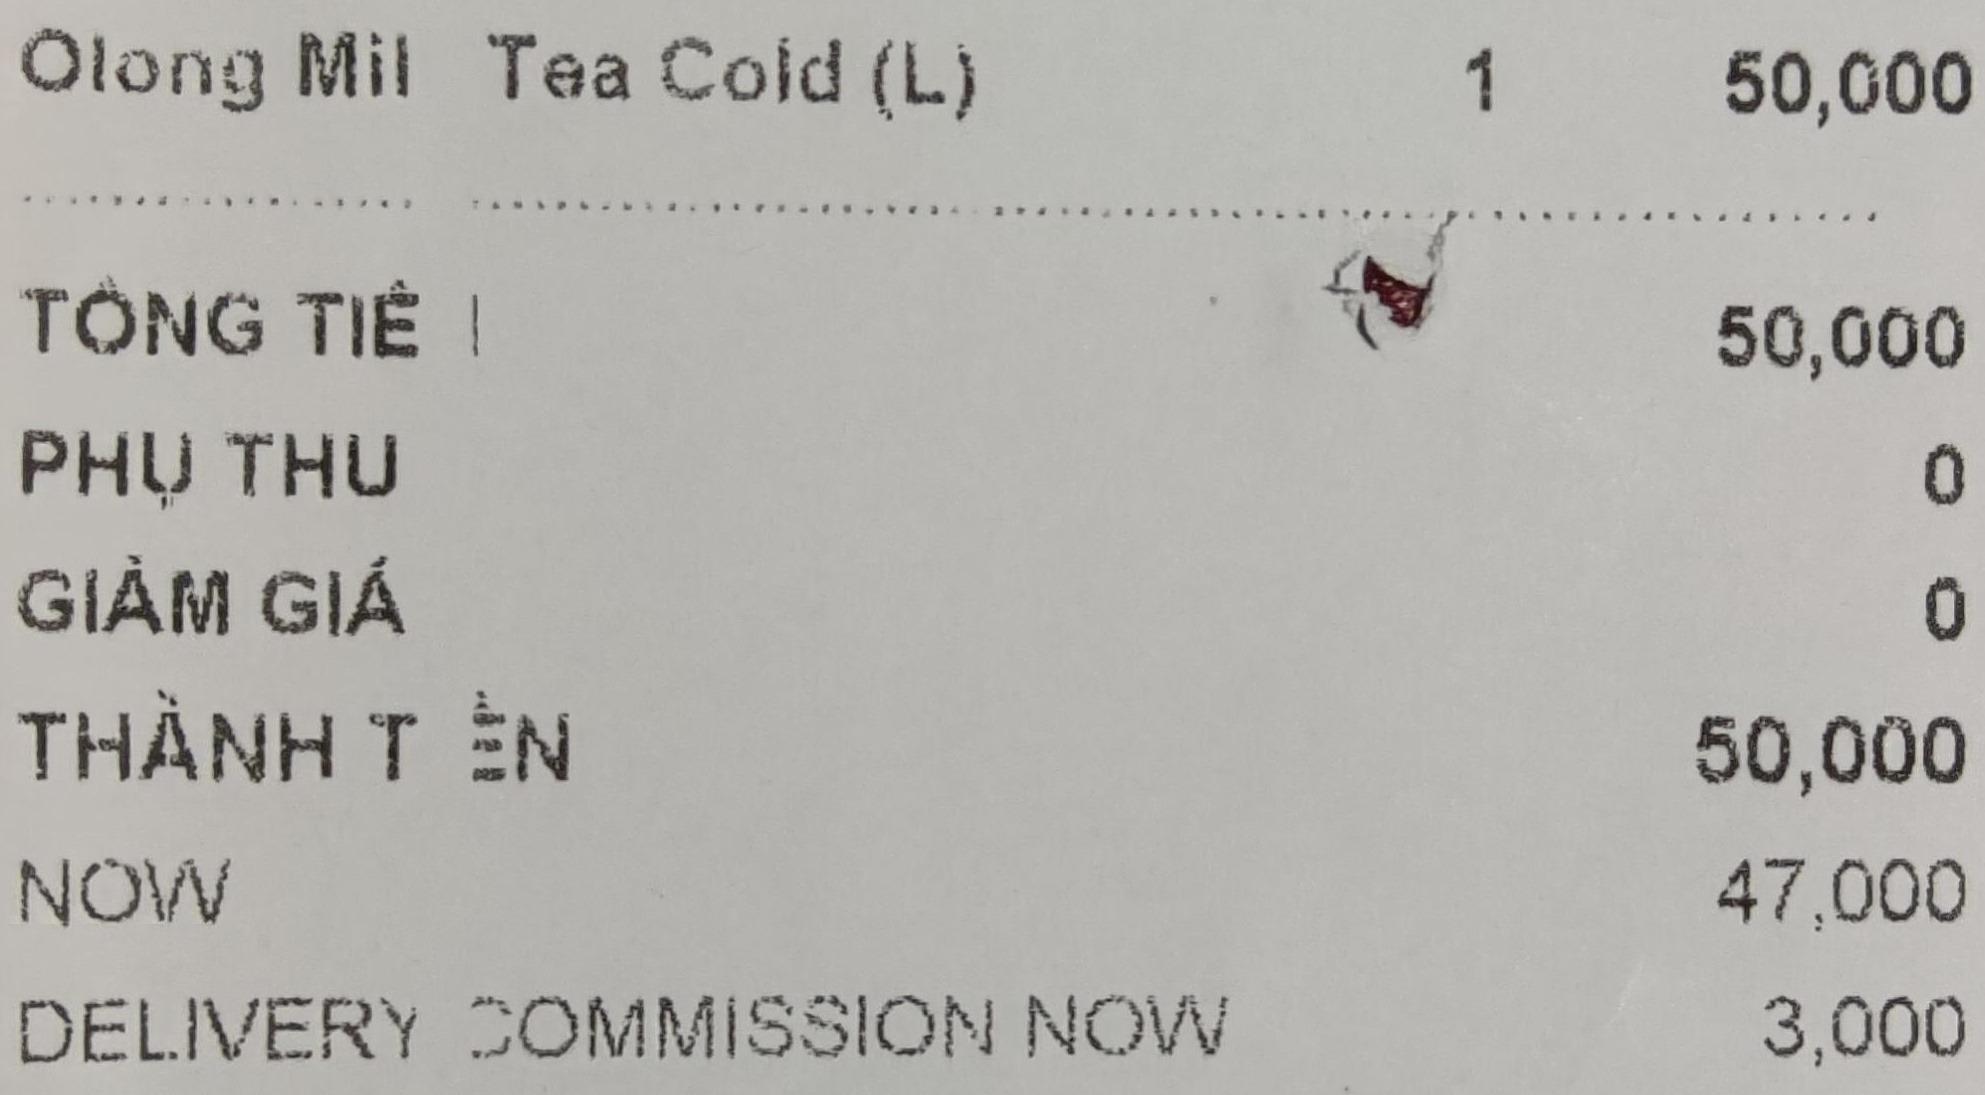
<table>
<tr>
<td>Olong Mil Tea Cold (L)</td>
<td>1</td>
<td>50,000</td>
</tr>
</table>

TỔNG TIỀN 50,000
PHỤ THU 0
GIẢM GIÁ 0
THÀNH TIỀN 50,000
NOW 47,000
DELIVERY COMMISSION NOW 3,000